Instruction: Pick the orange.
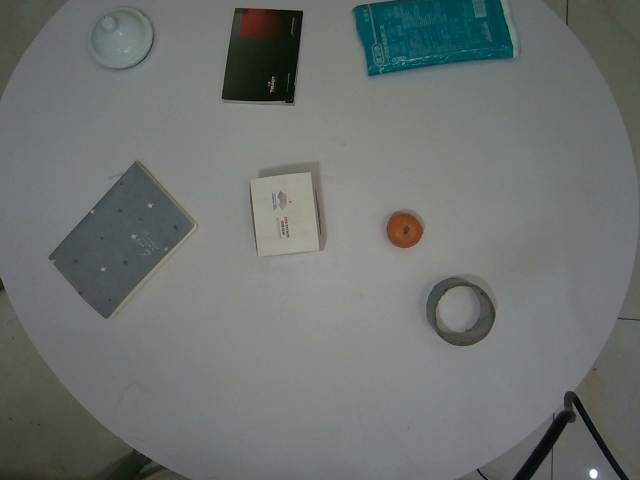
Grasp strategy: vertical